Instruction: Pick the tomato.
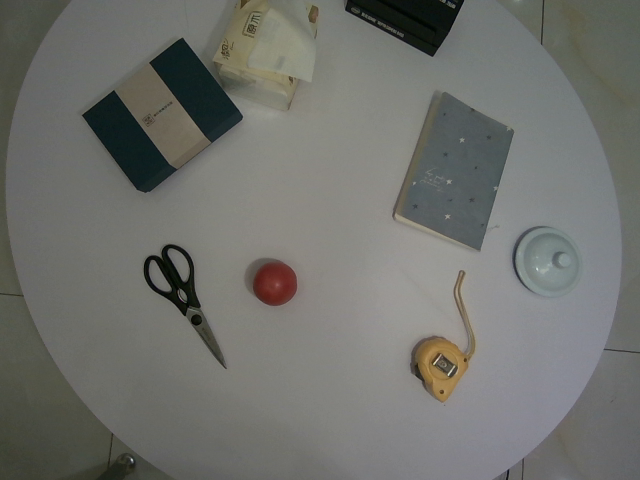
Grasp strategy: vertical